Question: What is the suspected problem?
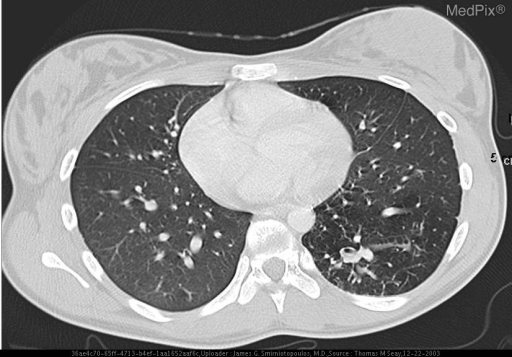
Answer: The findings suggest CXR:  The  mediastinal structures and pulmonary vascularity are normal in appearance.  Symmetric aeration is noted bilaterally.  Slight increased parenchymal opacity is noted in  the left lower lobe posteriorly.  Overlying bony thorax is unremarkable.

CT:  There is an area of increased lucency in the inferior left lower lobe, with multiple dilated abnormal blood vessels. The area is supplied predominantly by a large artery arising from the aorta just above the aortic hiatus. Drainage is to the left inferior pulmonary vein (not shown).. There is an area of increased lucency in the inferior left lower lobe, with multiple dilated abnormal blood vessels. The area appears to be supplied predominantly by a large artery arising from the aorta just above the aortic hiatus. Drainage is to the left inferior pulmonary vein.. The patient might have a history of This 12 year old girl has recurrent left lower lobe pneumonia. She is otherwise healthy. Other previous medical history is noncontributory..